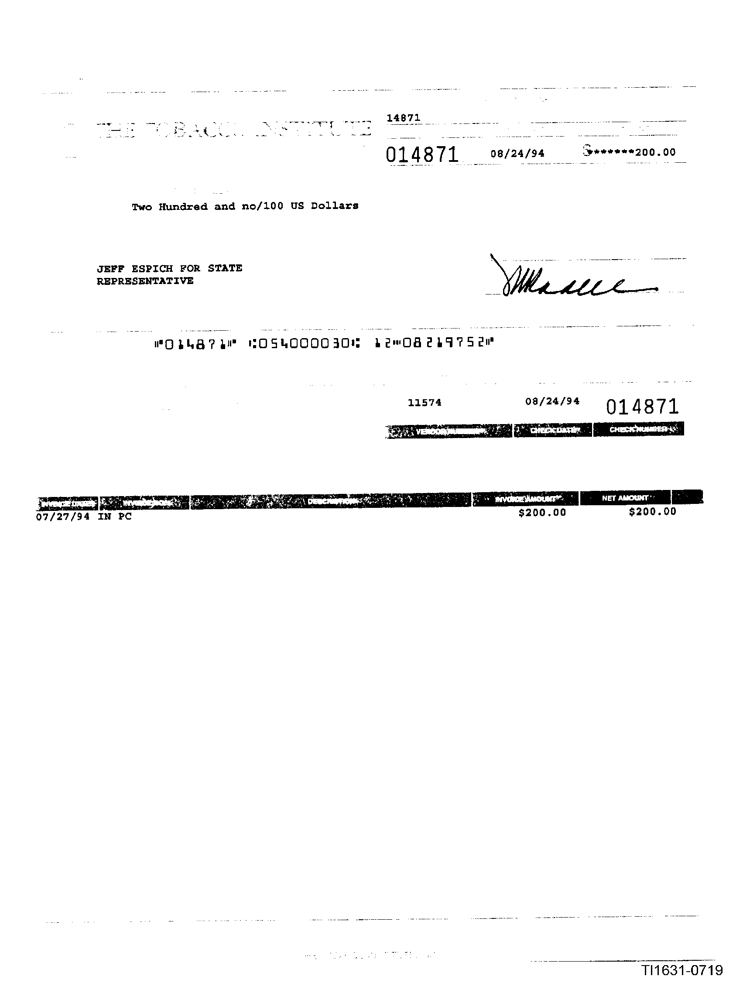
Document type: Invoice